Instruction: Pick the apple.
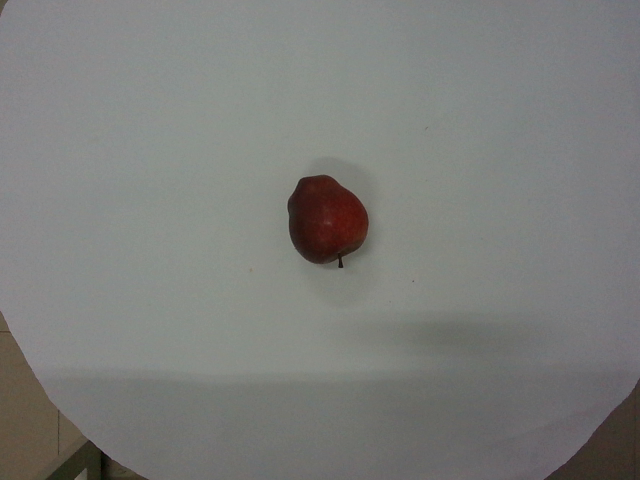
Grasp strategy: vertical